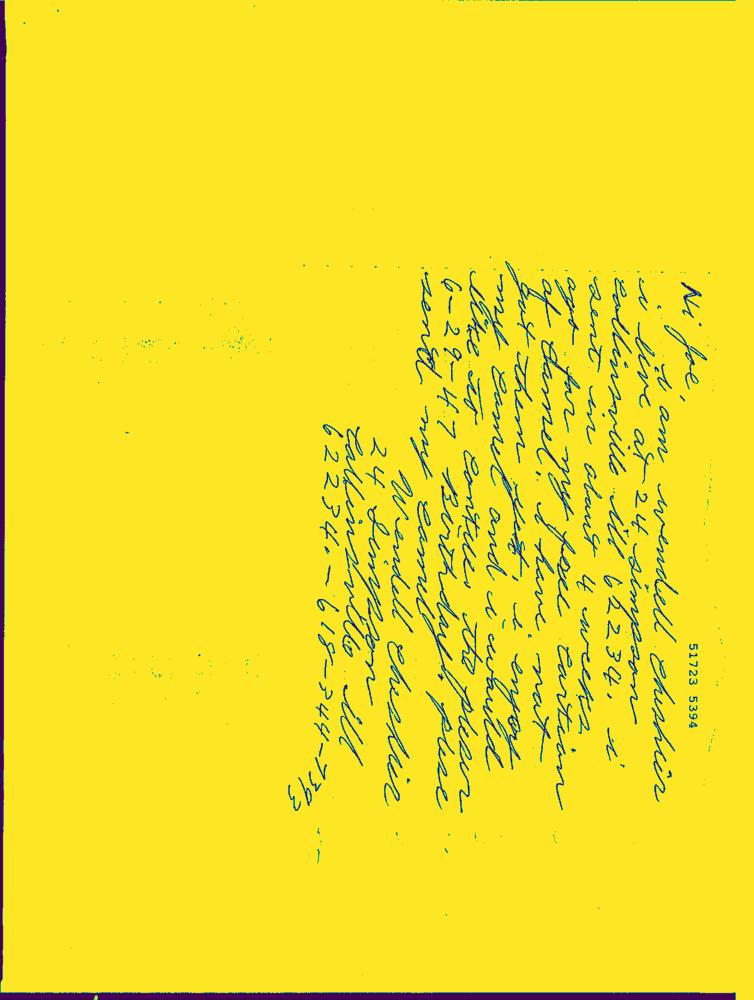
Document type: Hand-Written